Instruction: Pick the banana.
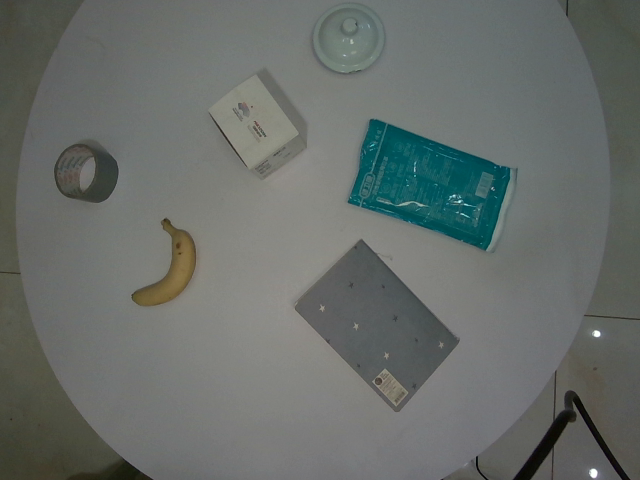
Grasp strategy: vertical